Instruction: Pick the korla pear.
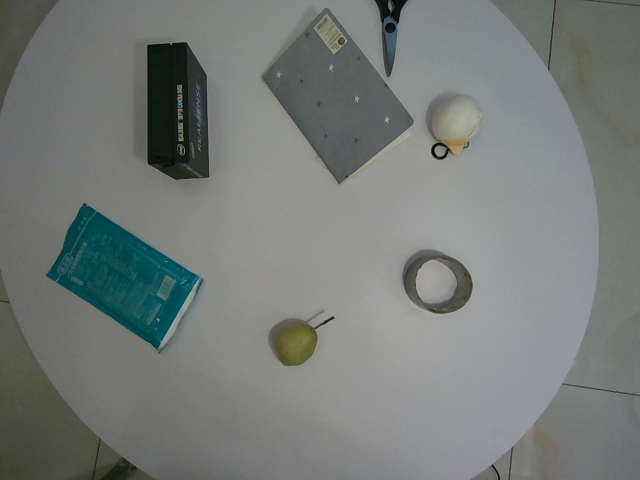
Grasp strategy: vertical